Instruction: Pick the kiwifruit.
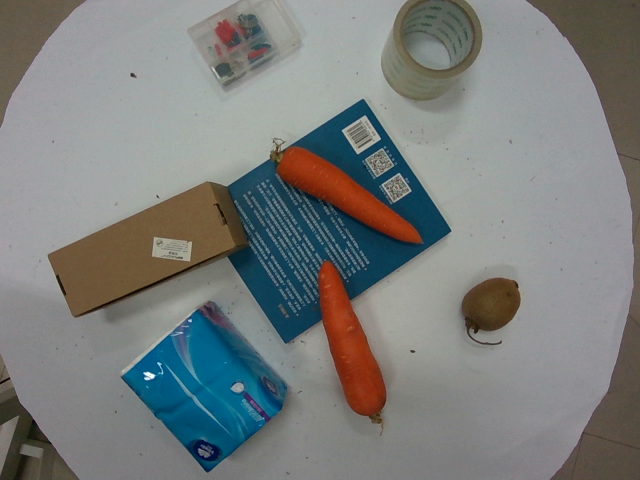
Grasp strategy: vertical